Question: Explain the disease:
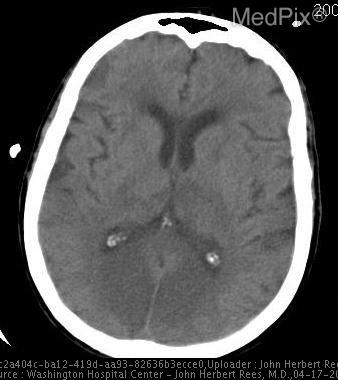
Answer: The disease is discussed as: Thromboembolic disease is, by far, the most common cause of acute stroke accounting for 4 out of 5 patients who present with cerebral infarct.  Cerebral hemorrhage is the next most common with almost 1 in 5 patients.  Venous occlusive disease is the next, but much less frequent than the previous mentioned etiologies.

The two most common causes of thromboembolic disease are atherosclerosis and cardiac origin.  Atherosclerosis follows a typical distribution of accumulation within the arterial distribution of the brain.  The internal carotid artery is first, then the distal basilar artery, carotid siphon, and middle cerebral artery.  The parts of the brain perfused by the middle cerebral artery and basilar artery are most vulnerable to infarct due both the region of atherosclerotic disease and flow patterns that cause more proximal sources of thrombus to favor those vessels.

The first patient’s infarct is due to occlusion of penetrating vessels of the right middle cerebral artery.  Likely the lenticulostriates which supply the lentiform nucleus, caudate capsule, and internal capsule, as well as the thalamoperferators were affected.  These types of strokes, when smaller than 15mm, are called lacunar infarcts and they account for 20% of all strokes.  Patients with lacunar infarcts can present with a pure motor hemiparesis like this patient or a pure hemisensory deficit, hemiparetic ataxia, dysarthria, or hand deficit.

CT examination early in the course of an acute stroke can be negative and cannot exclude this diagnosis.  Stroke in the emergent setting is more a clinical diagnosis and if suspected, imaging with MR is prudent.  CT, CTA, MR, and diffusion-perfusion imaging can be useful in management decisions regarding thrombolysis.